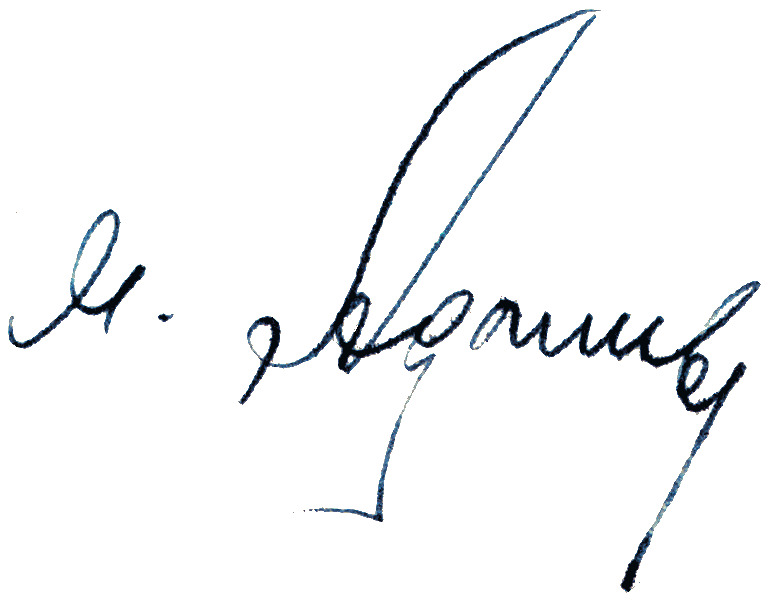
Signature of: musa adyshev